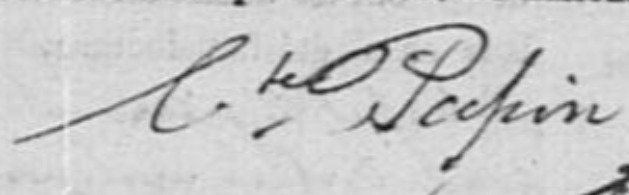
Signature of: dominique joseph papin